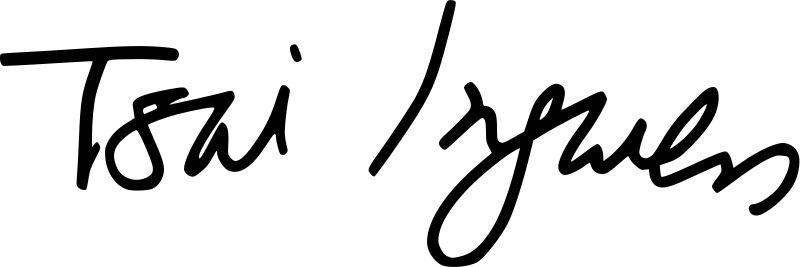
Signature of: tsai ing wen